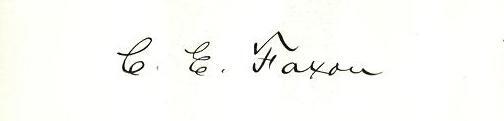
Signature of: charles edward faxon